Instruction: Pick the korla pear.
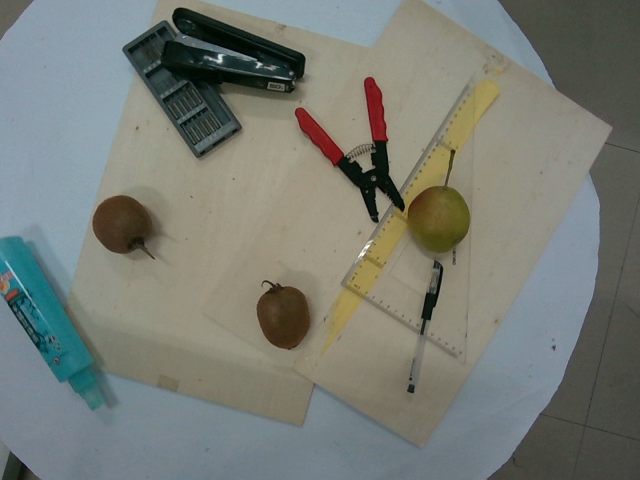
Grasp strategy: vertical